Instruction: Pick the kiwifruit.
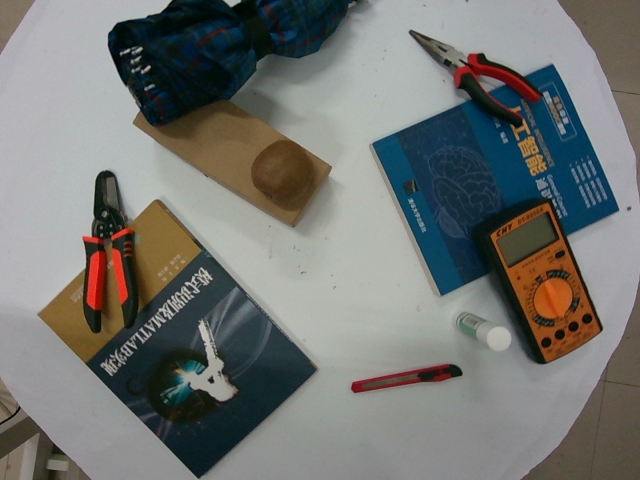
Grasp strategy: vertical